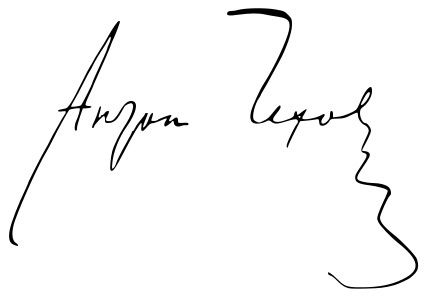
Signature of: anton chekhov